Question: Talk about the condition:
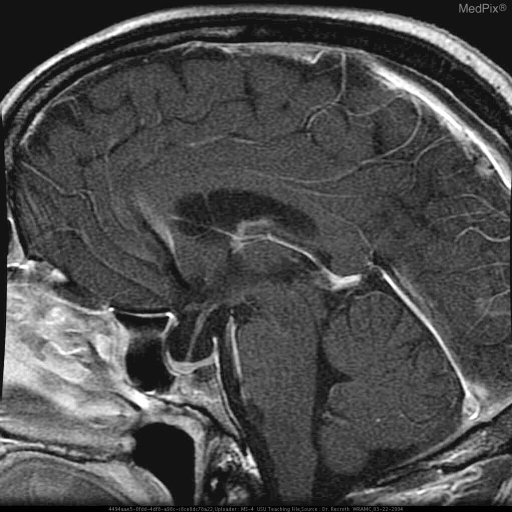
Answer: The disease is discussed as: An empty sella turcica results from arachnoid herniation through an incomplete diaphragma sellae. This syndrome may occur in the absence of a recognized pituitary tumor and is either primary, resulting from a congenital diaphragmatic defect which is thought to allow CSF pressure to enlarge the sella, or secondary, resulting from an injury to the diaphragm by pituitary surgery, radiation, or infarction.

Primary empty sella syndrome usually occurs in obese, multiparous, hypertensive women who experience headaches but have no underlying neurologic disorders. Pituitary function is usually normal, but occasionally the PRL level is increased and GH reserve is reduced.

Secondary empty sella syndrome is observed in patients with otherwise benign cerebrospinal fluid hypertension and in patients with a loss of pituitary function from apoplexy or surgical therapy. Abnormal GH, PRL, or ACTH secretion may persist in such patients.

The diagnosis is confirmed with MRI or CT. No treatment is necessary for the primary condition, whereas correction of the underlying cause is necessary for the secondary form.

=================================================
http://www.ohiohealth.com/healthreference/reference/images/image_popup/ans7_pituitary_gland.jpg

=================================================
http://www.roentgenpraxis-paderborn.de/fallsammlung/kopf/empty_sella.htm

=================================================
http://www.ohiohealth.com/healthreference/reference/4942AF41-96A2-4882-AE691797FB10B6C4.htm?category=questions

=================================================